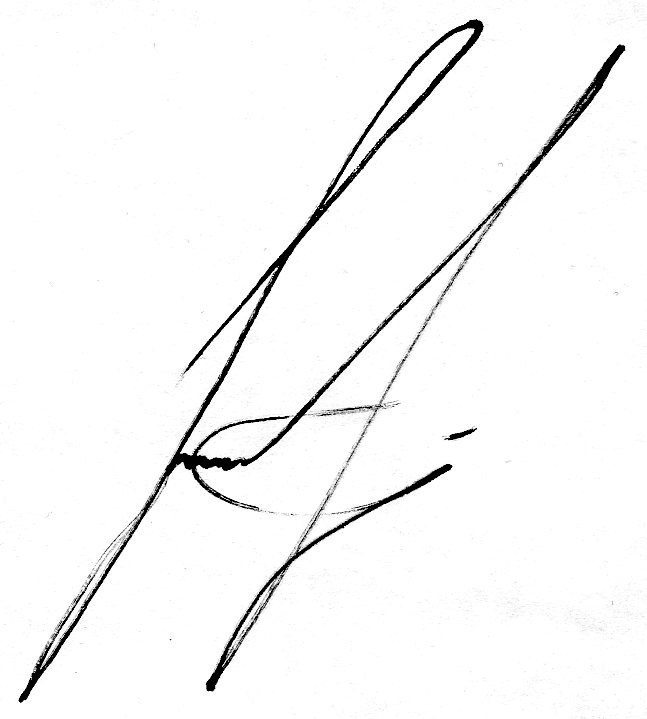
Signature of: alexander lominskiy